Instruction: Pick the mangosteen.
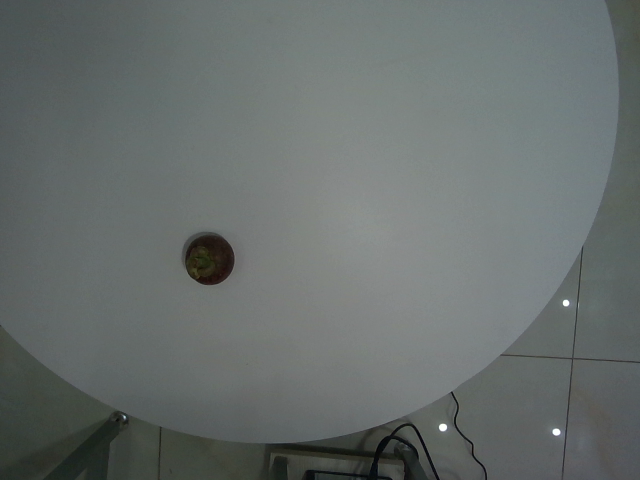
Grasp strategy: vertical